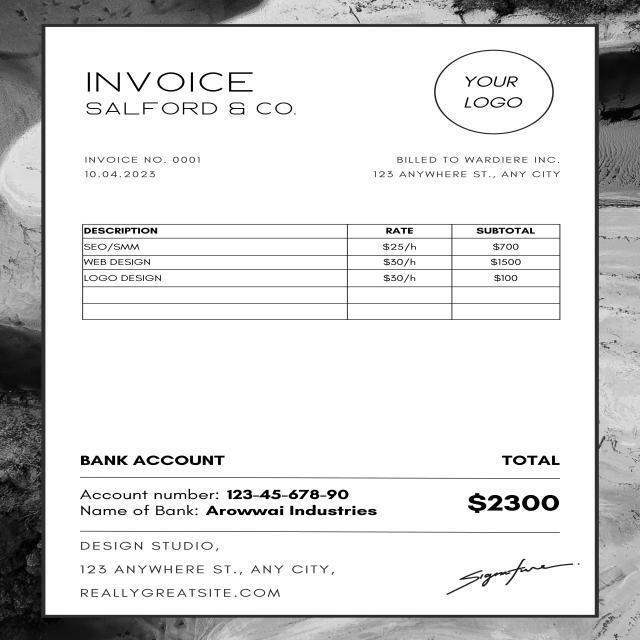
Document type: Invoice